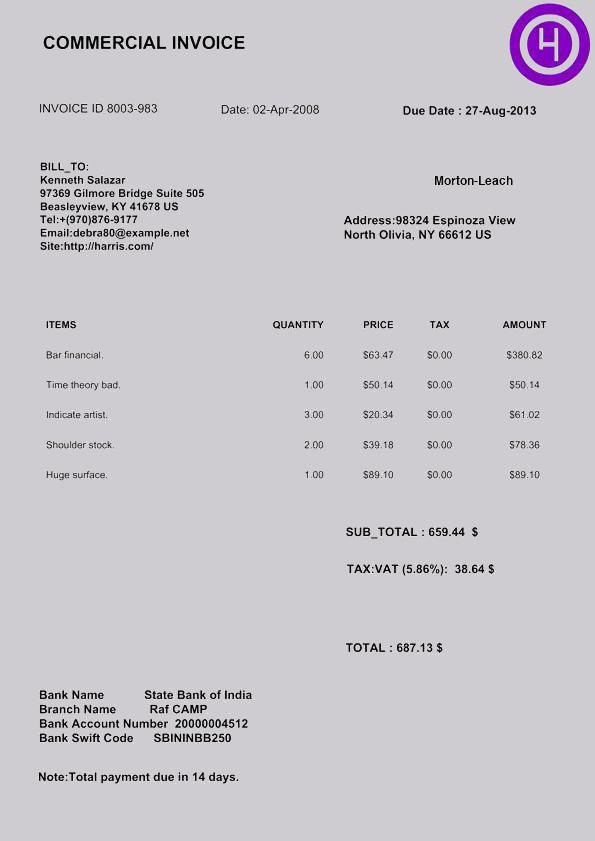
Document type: Invoice